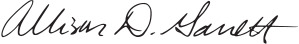
Signature of: allison garrett